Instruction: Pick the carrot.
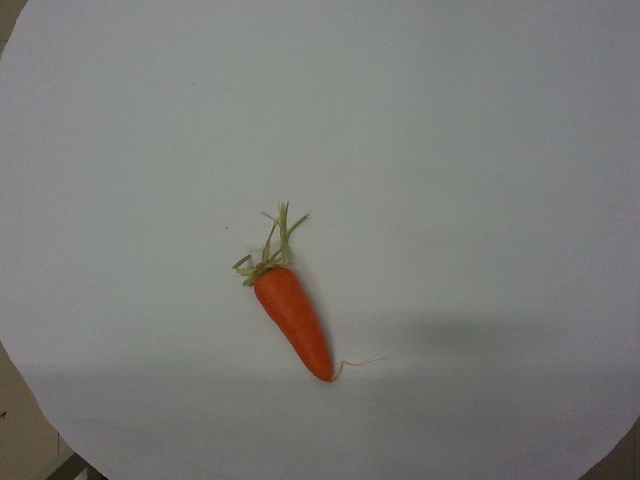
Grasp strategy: vertical